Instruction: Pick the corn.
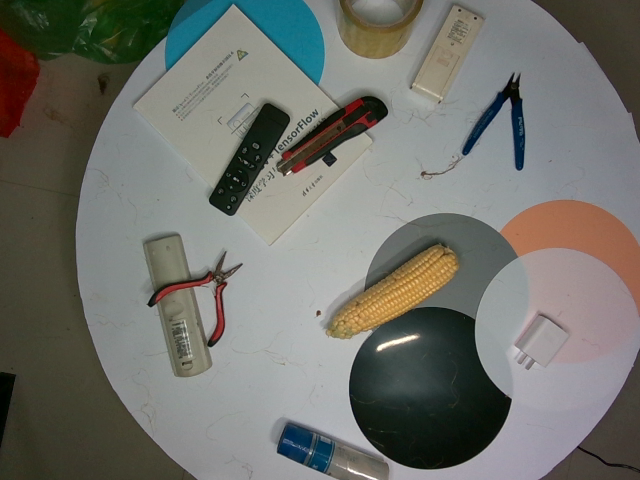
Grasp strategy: vertical